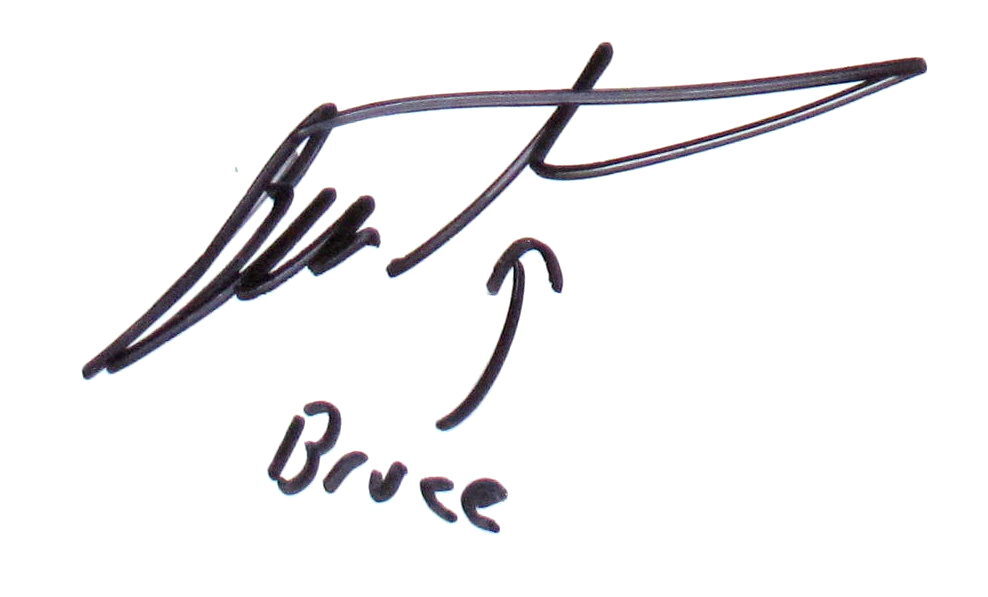
Signature of: bruce schneier